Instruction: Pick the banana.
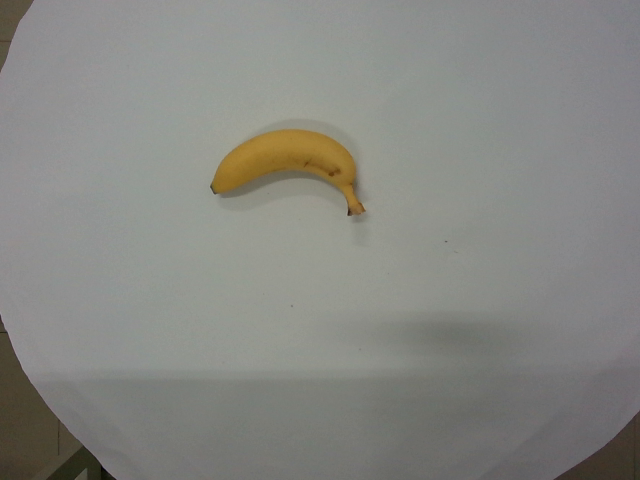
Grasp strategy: vertical